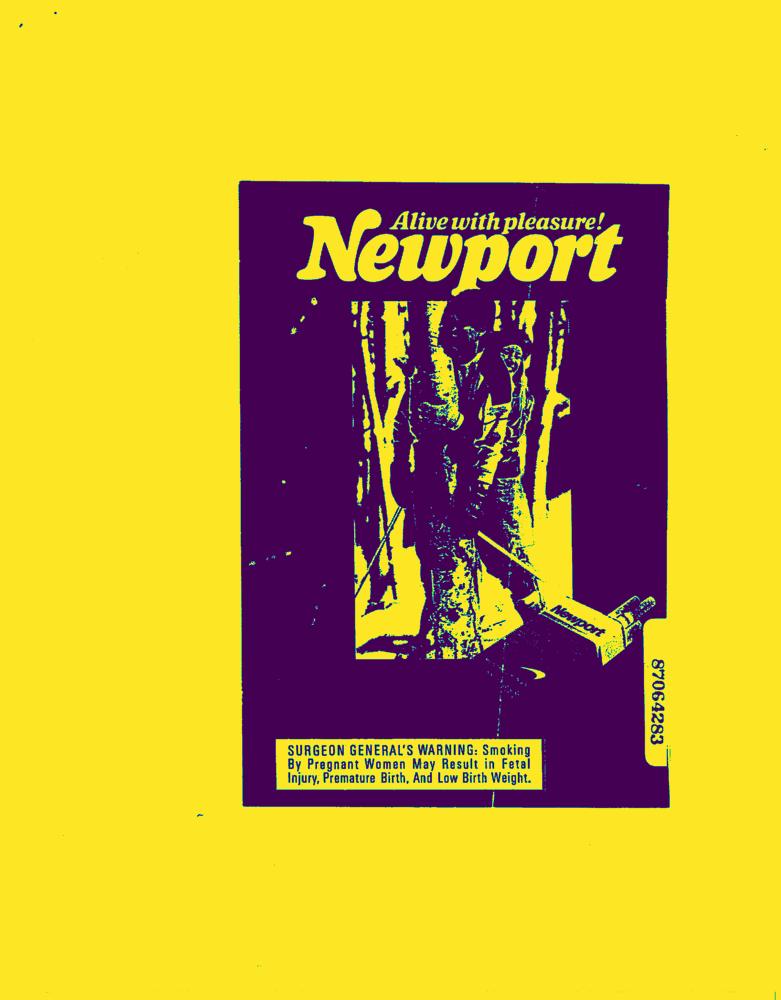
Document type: AD